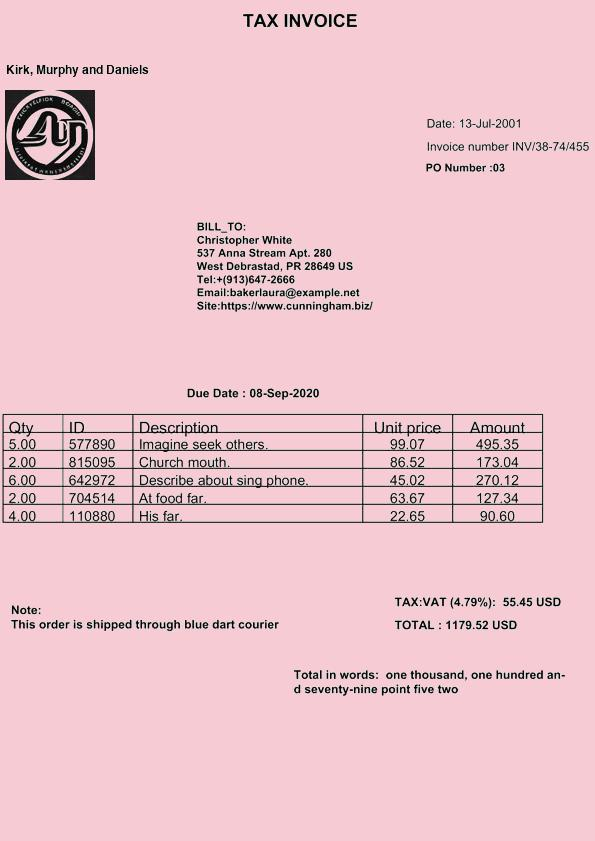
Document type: Invoice